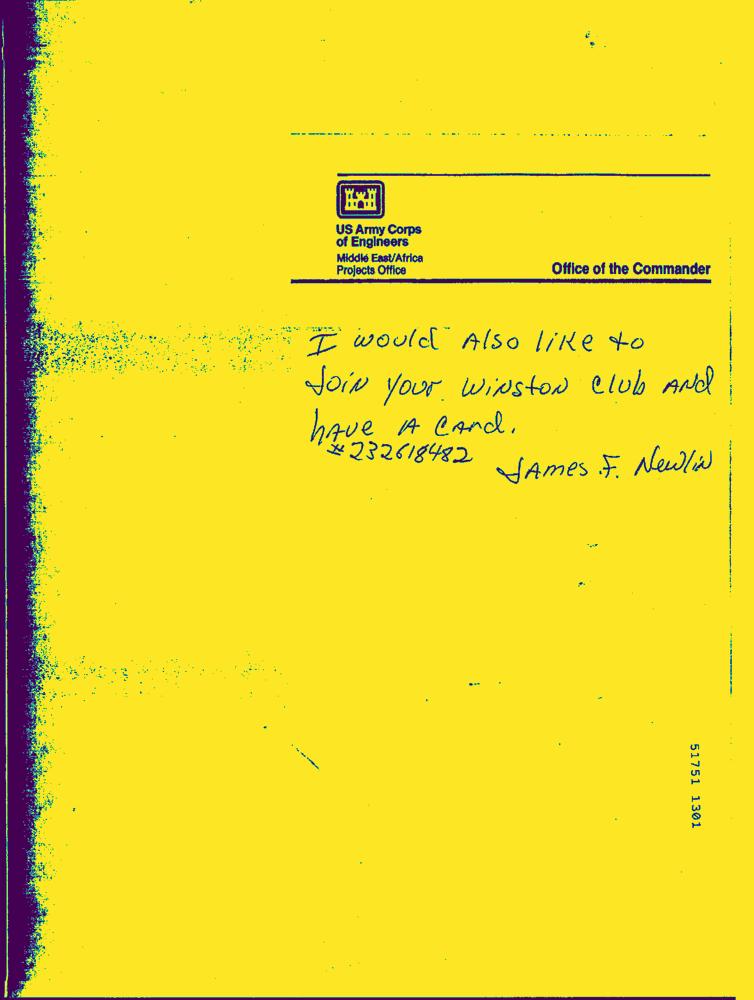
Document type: Hand-Written